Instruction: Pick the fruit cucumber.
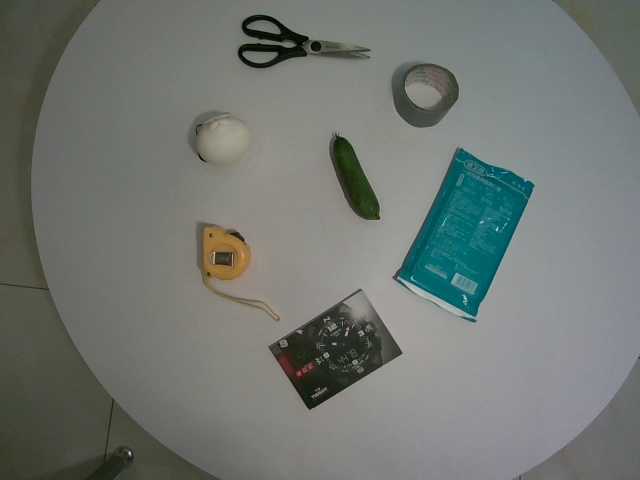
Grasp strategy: vertical